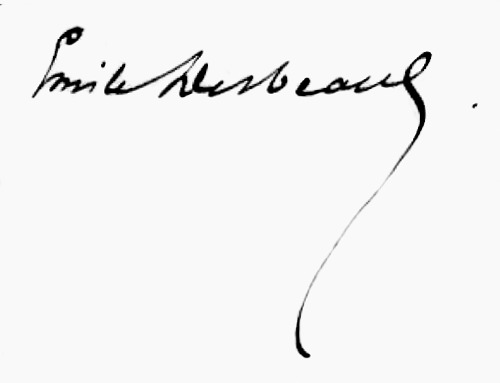
Signature of: émile desbeaux